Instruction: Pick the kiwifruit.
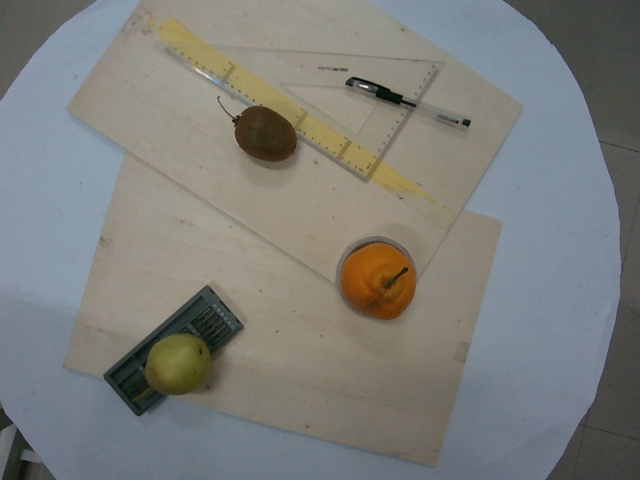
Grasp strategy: vertical